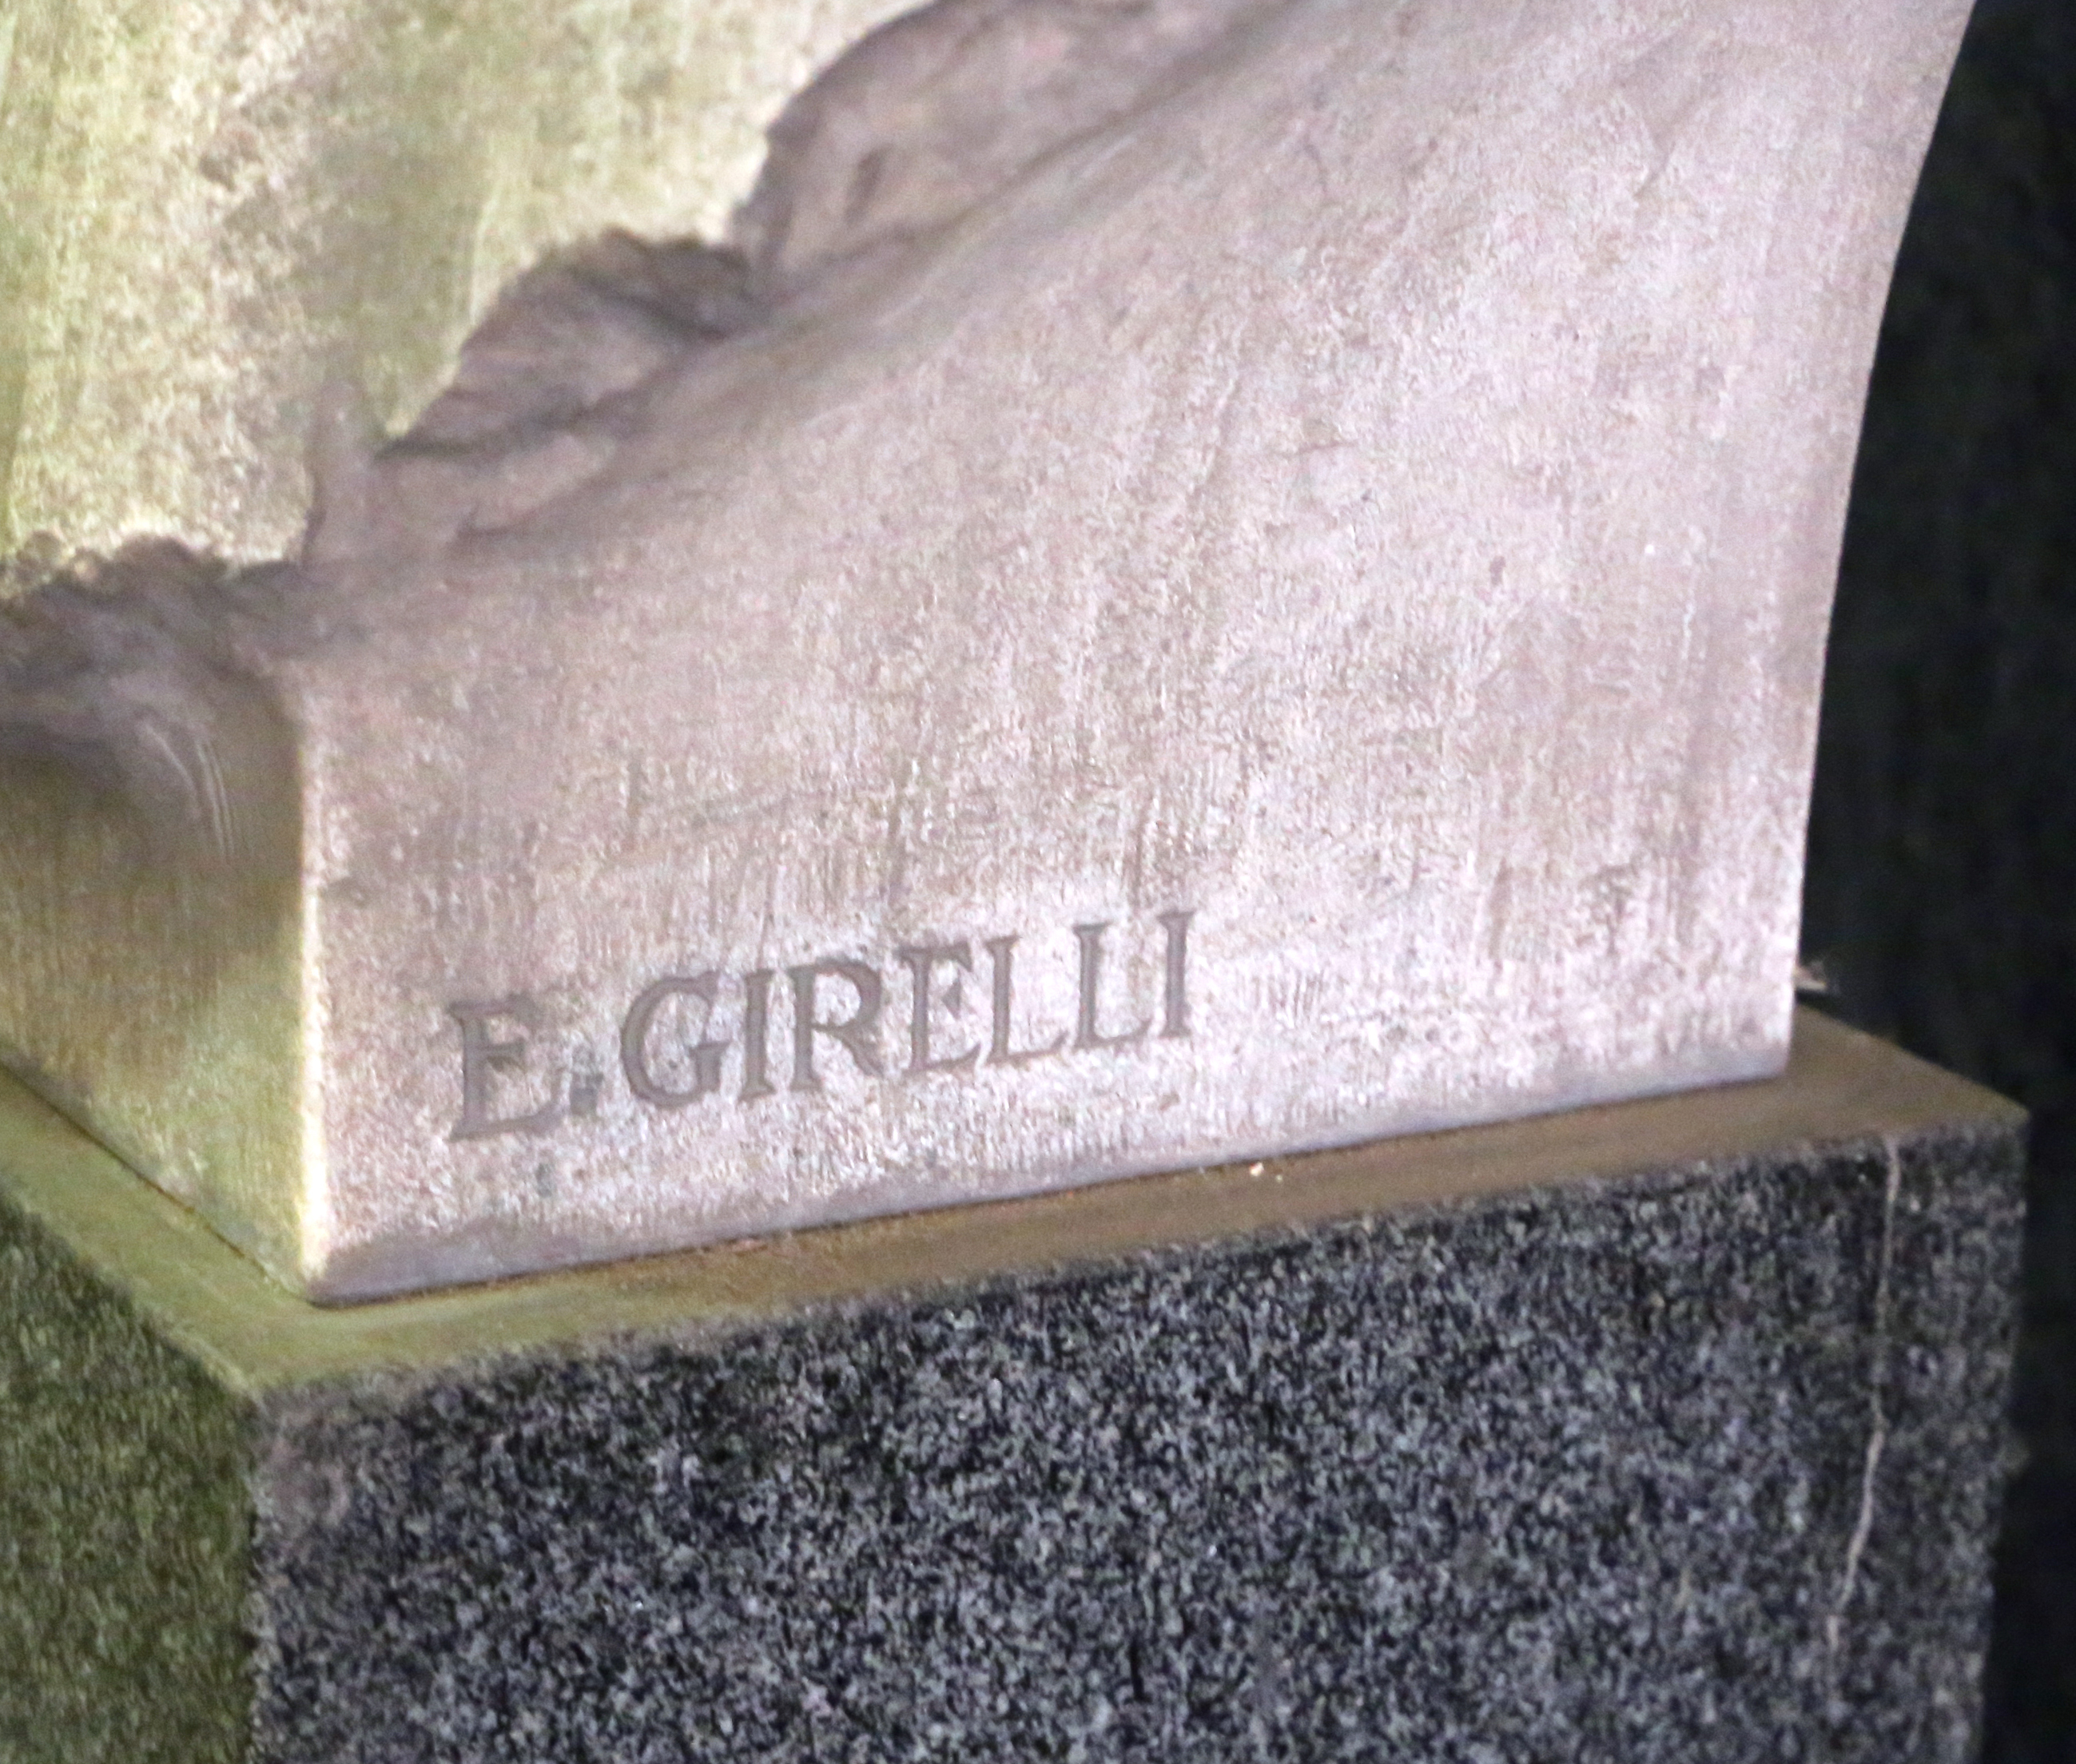
Signature of: egidio girelli